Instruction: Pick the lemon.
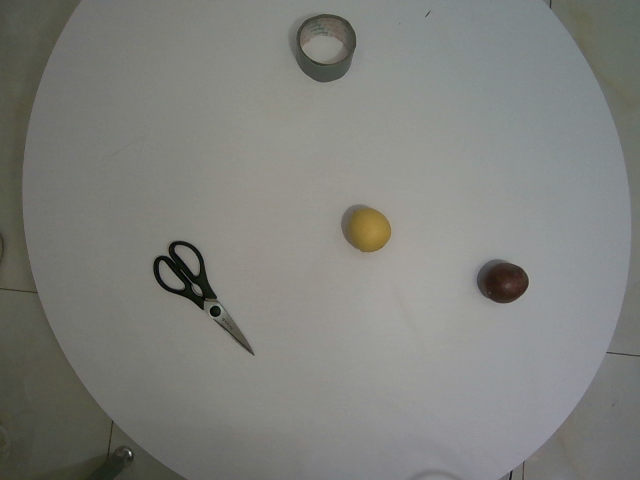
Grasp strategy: vertical